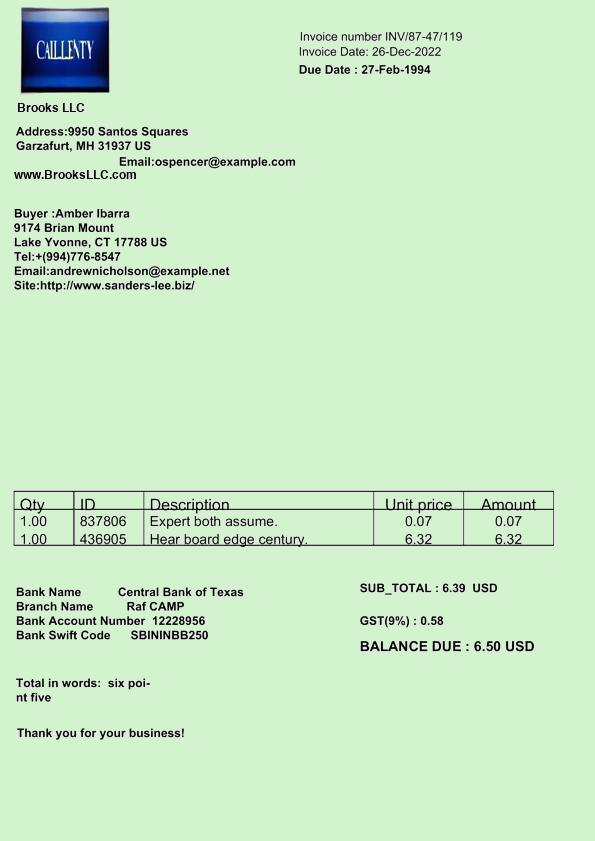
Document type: Invoice